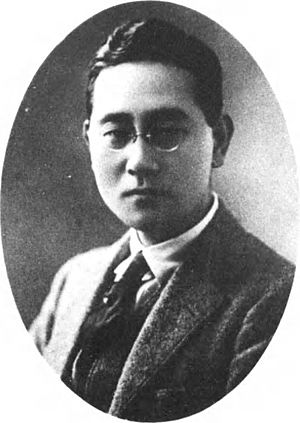
English: Goto Ichizo 日本語: 後藤一蔵